Patient: Male, age 25
A 25-year-old man was referred to our hospital with a 10-year history of bilateral upper lung fibrosis. He had had asthma since the age of 2 years. He never smoked and had no occupational or environmental exposure. At the age of 19 years, he underwent a fiber-optic bronchoscopy examination at another hospital. However, at that time, TBLB specimens stained with hematoxylin and eosin (HE) did not allow any specific diagnosis. Since then, he has visited the hospital once a year for a medical check-up. Although he was asymptomatic, the lung fibrosis progressed gradually. He was then referred to our hospital.
On physical examination, he was slender with a body mass index (BMI) of 15.1 kg/m2 and had no clubbed fingers. Respiratory sounds were normal. A chest radiograph at the age of 15 years showed upper lung-dominant fibrotic opacities with elevated hilar opacities. Ten years later, upper lung fibrosis had worsened with markedly increased hilar opacities (Fig. 1a). A chest computed tomography (CT) taken at our hospital showed a flattened chest cage and subpleural consolidations with traction bronchiectasis located in the bilateral upper lung fields (Fig. 1b). By contrast, the lower lung fields were almost normal. Spirometry showed markedly restrictive impairment: forced vital capacity (FVC) was 1820 mL (43.5% pred.). Serum Krebs von den Lungen-6 (KL-6) concentration was near the upper limit of the normal range (470 U/mL), and Surfactant protein-D (SP-D) concentration was markedly increased (531 ng/mL).
The slender constitution with flattened chest cage and the long history of upper lung lesions with restrictive impairment raised the possibility that the disease was PPFE. We obtained the previous biopsy specimens stained with HE and the paraffin blocks, and additional histological specimens stained with Elastica van Gieson (EVG) were prepared to identify elastofibrosis. The EVG specimen revealed dense elastosis just beneath the subepithelial reticular basement membrane of the peripheral airway (Fig. 1c, d). Another specimen showed that alveoli were filled with collagen in association with septal elastosis. All of these histological findings are consistent with those of PPFE.
Keywords: idiopathic interstitial pneumonia, pleuroparenchymal fibroelastosis, surgical lung biopsy, transbronchial lung biopsy
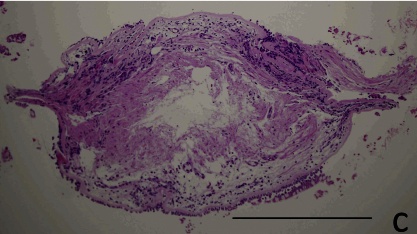
Image caption: b. Upper lung fields of chest CT in case 1.